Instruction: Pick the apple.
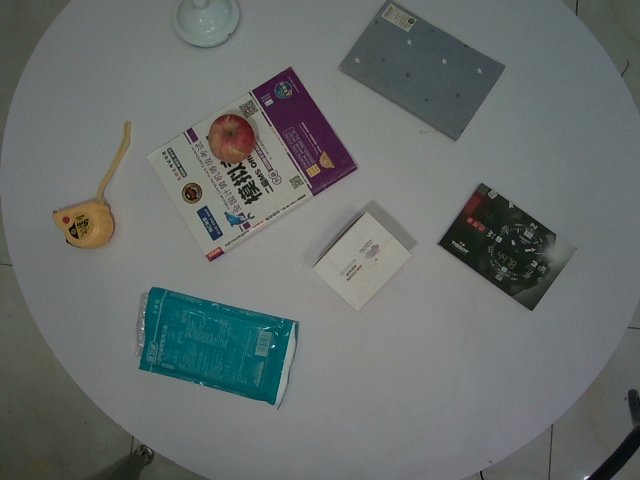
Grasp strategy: vertical